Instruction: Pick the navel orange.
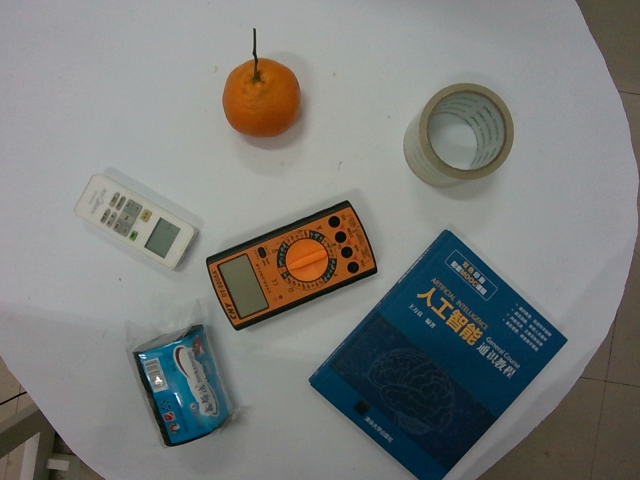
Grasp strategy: vertical